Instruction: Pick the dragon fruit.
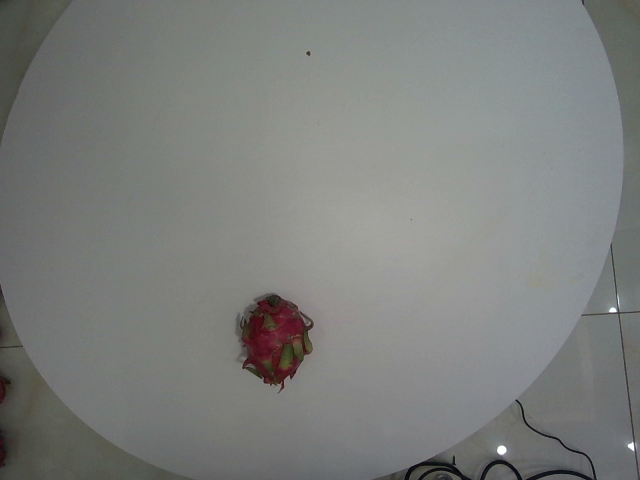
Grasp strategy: vertical